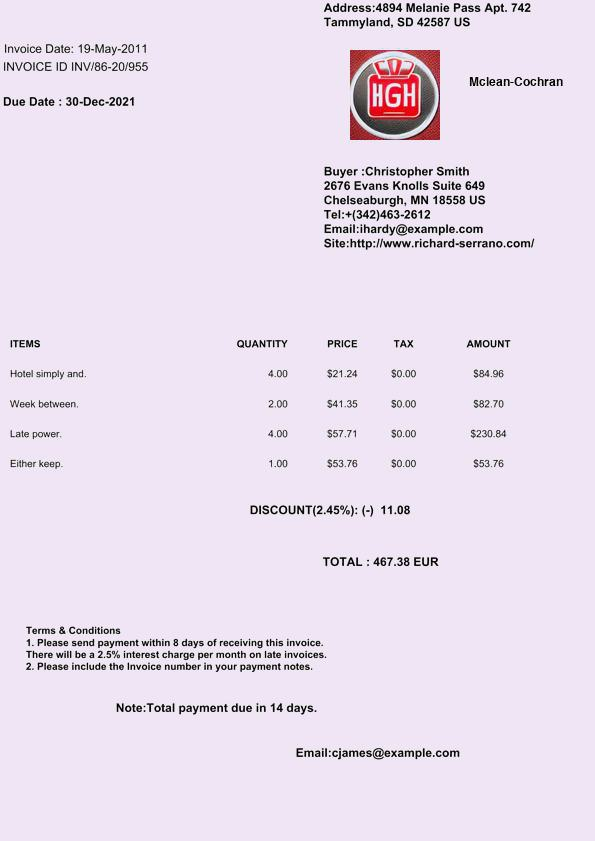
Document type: Invoice